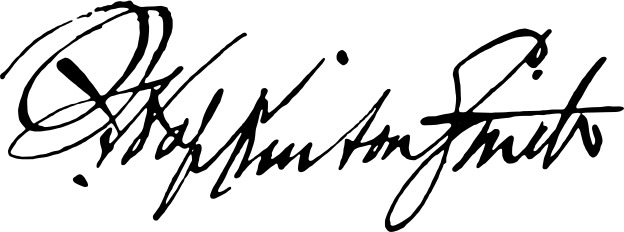
Signature of: francis hopkinson smith